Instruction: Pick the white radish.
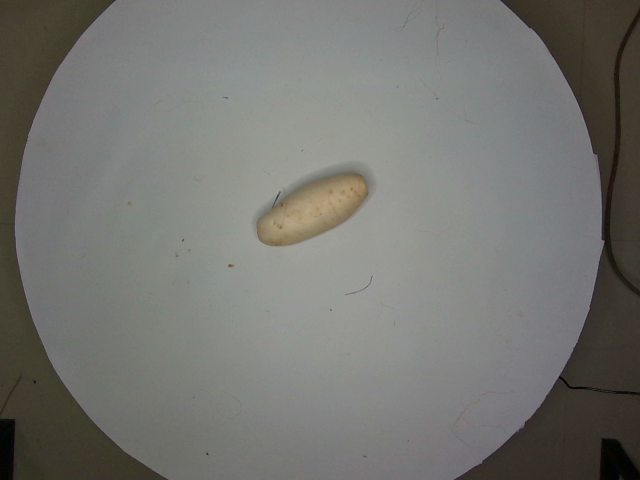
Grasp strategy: vertical